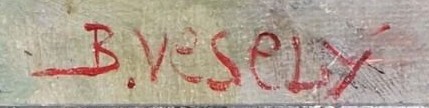
Signature of: bedřich veselý